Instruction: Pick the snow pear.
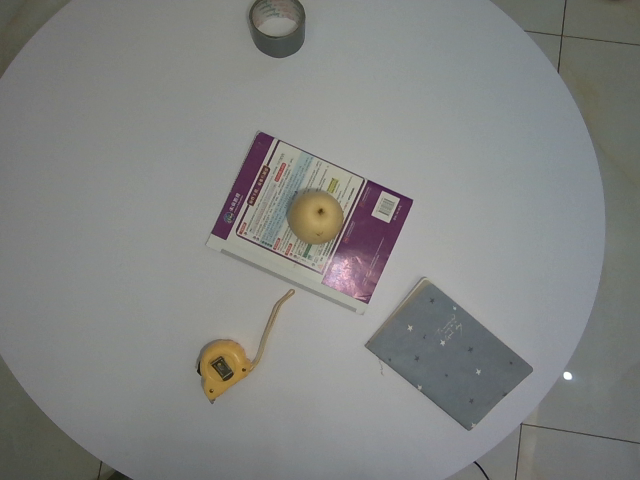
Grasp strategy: vertical